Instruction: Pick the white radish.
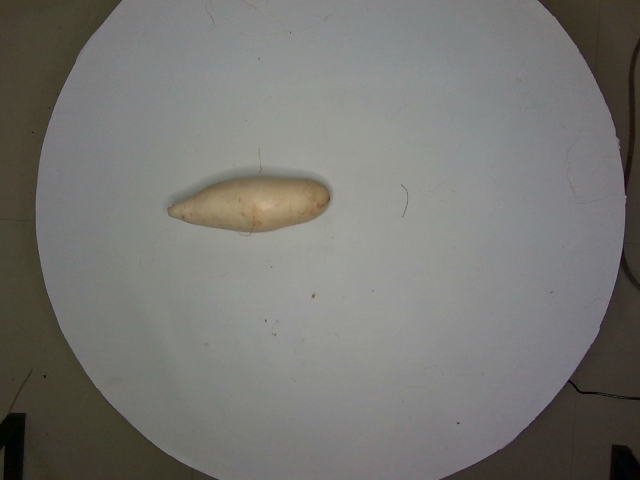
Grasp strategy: vertical